Question: What is the filing due date as per the document?
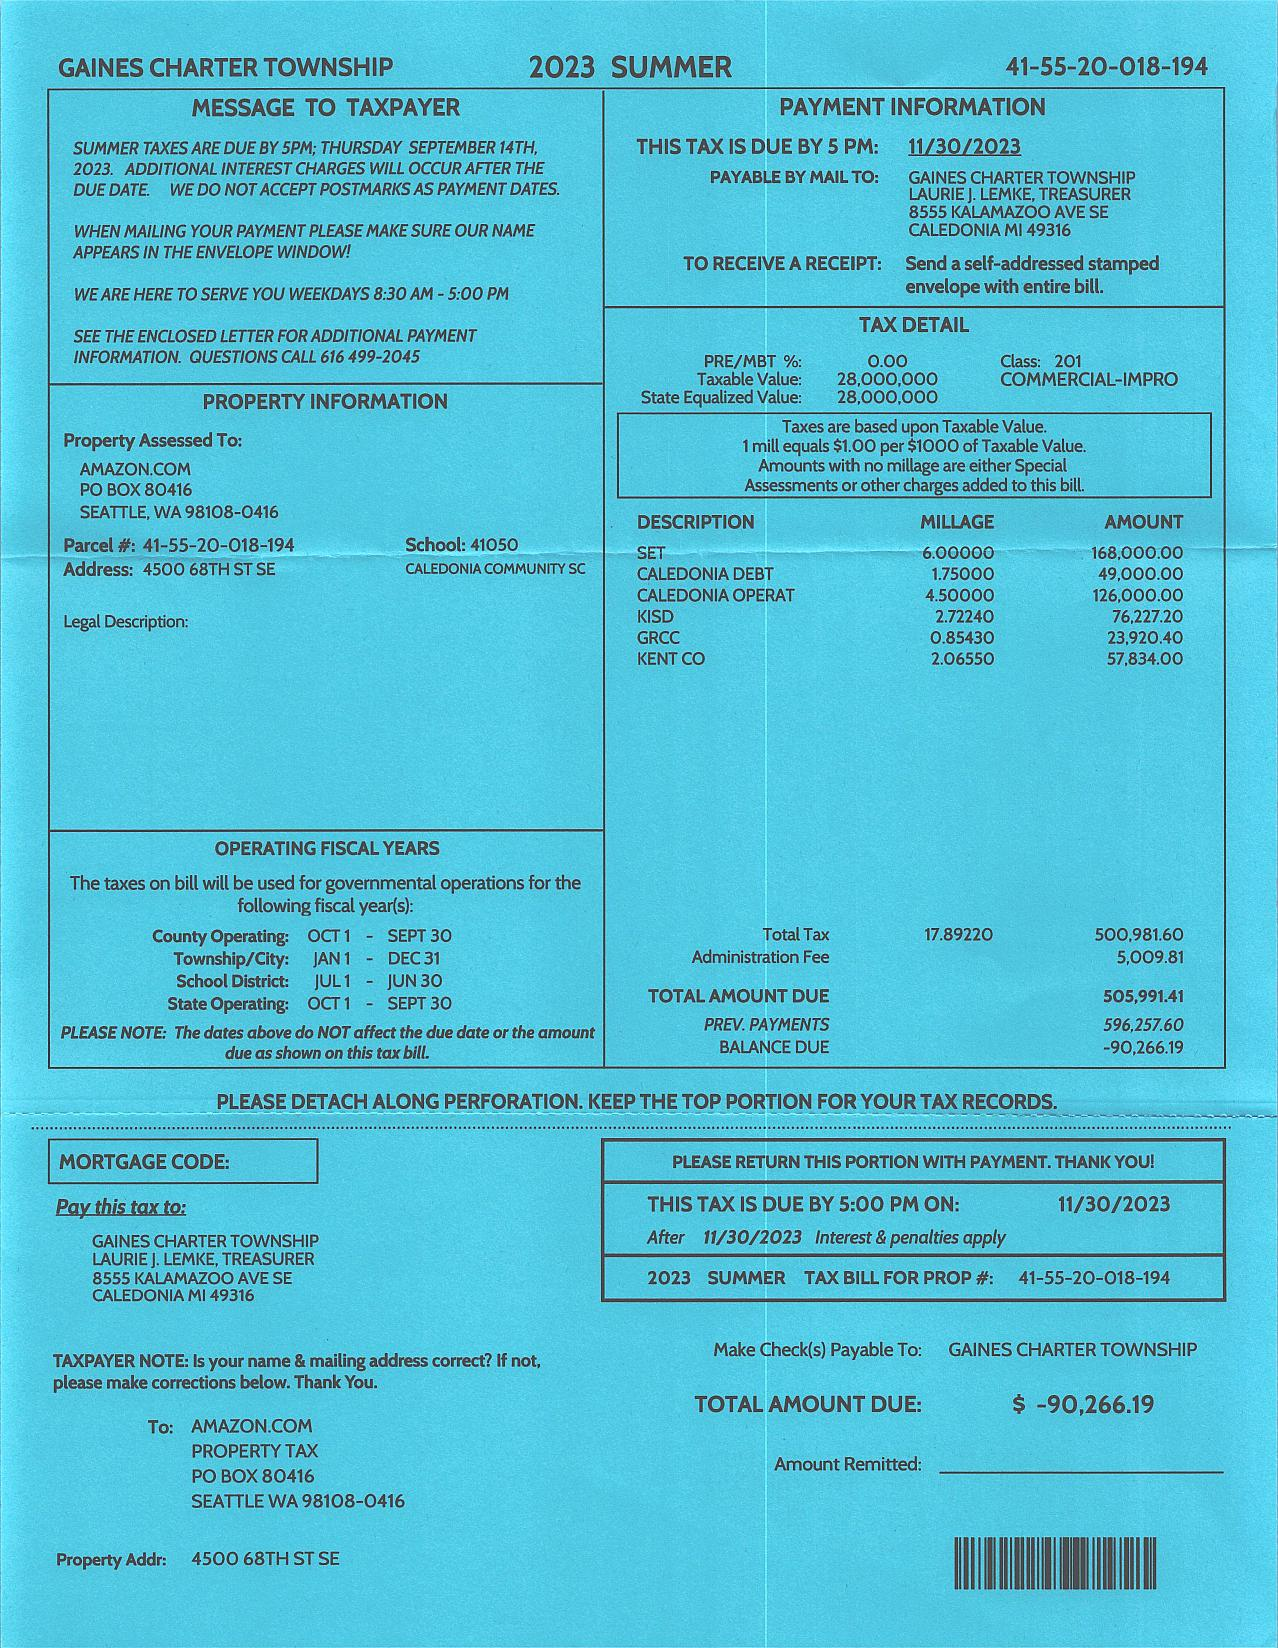
Answer: "9/14/23"